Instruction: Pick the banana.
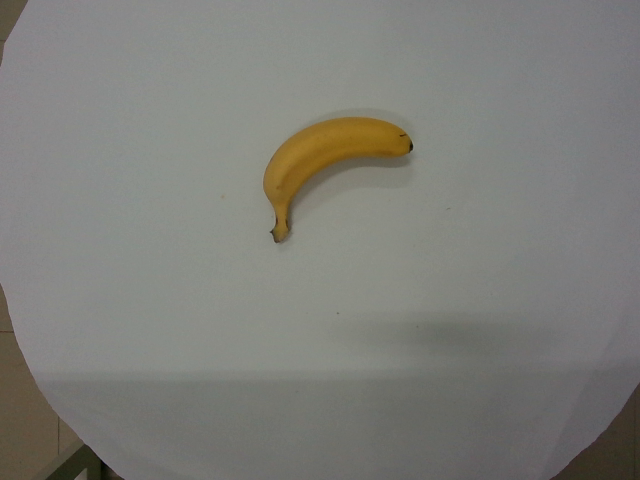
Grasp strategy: vertical